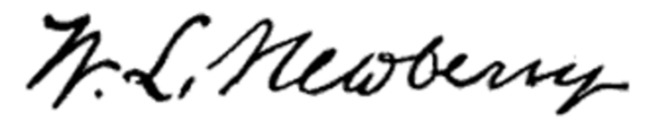
Signature of: walter loomis newberry